Question: What do the imaging results show?
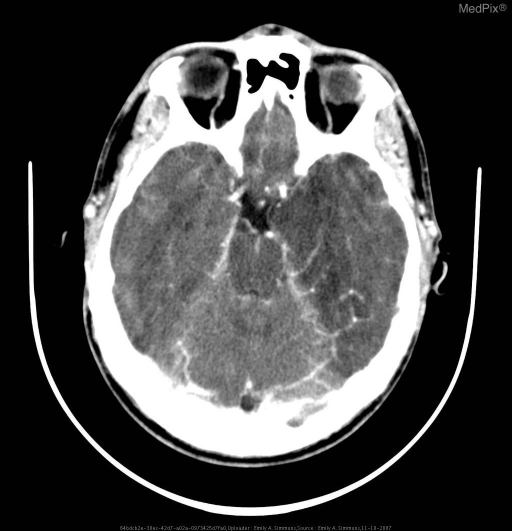
Answer: The imaging shows Bilateral temporal lobe involvement (L>R) with low attenuation on non-contrast CT, enhancement with gadolinium on T1, T2 hyper-intensity and restricted diffusion consistent with edema. Diffuse areas of low attenuation in the temporal lobes, left greater than right.  Mass effect is noted with left uncal herniation..